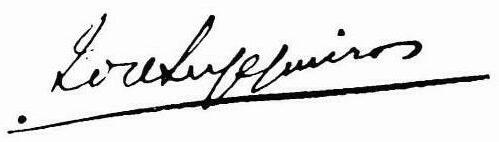
Signature of: josé ingenieros